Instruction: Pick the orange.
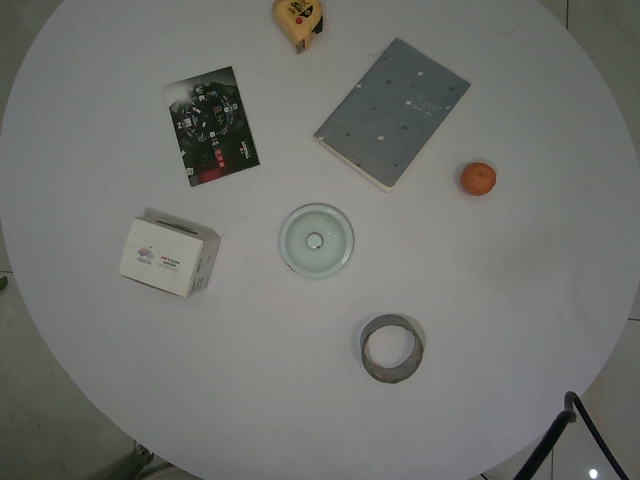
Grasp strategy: vertical